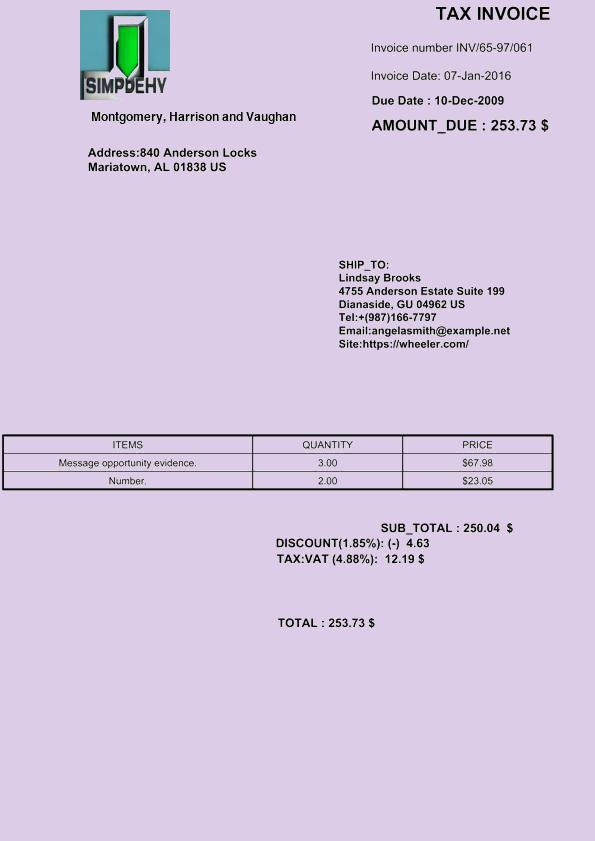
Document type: Invoice